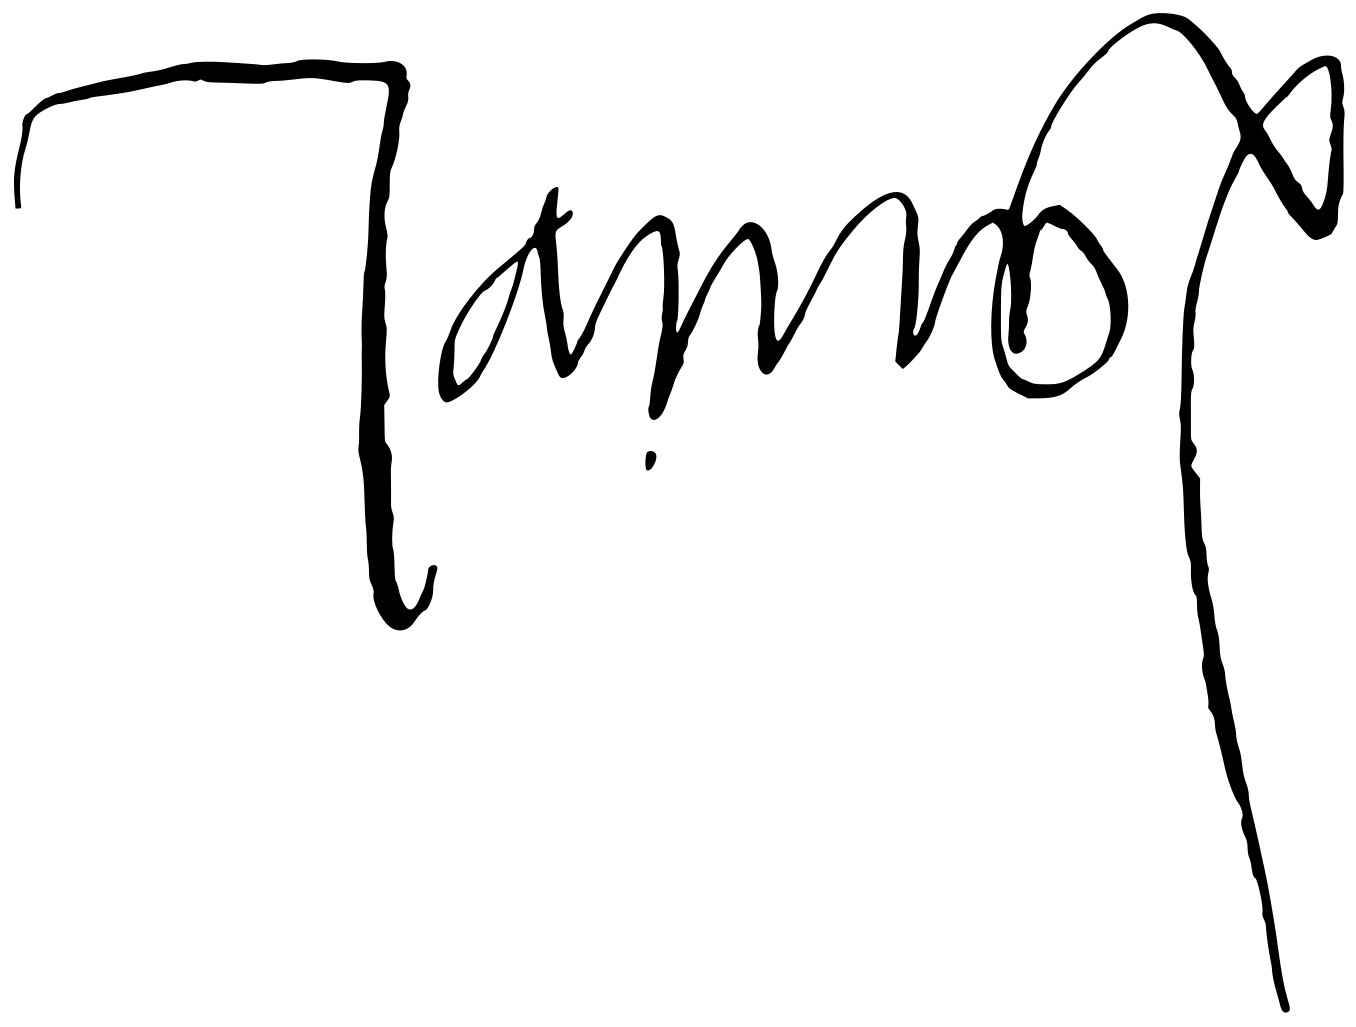
Signature of: james v of scotland